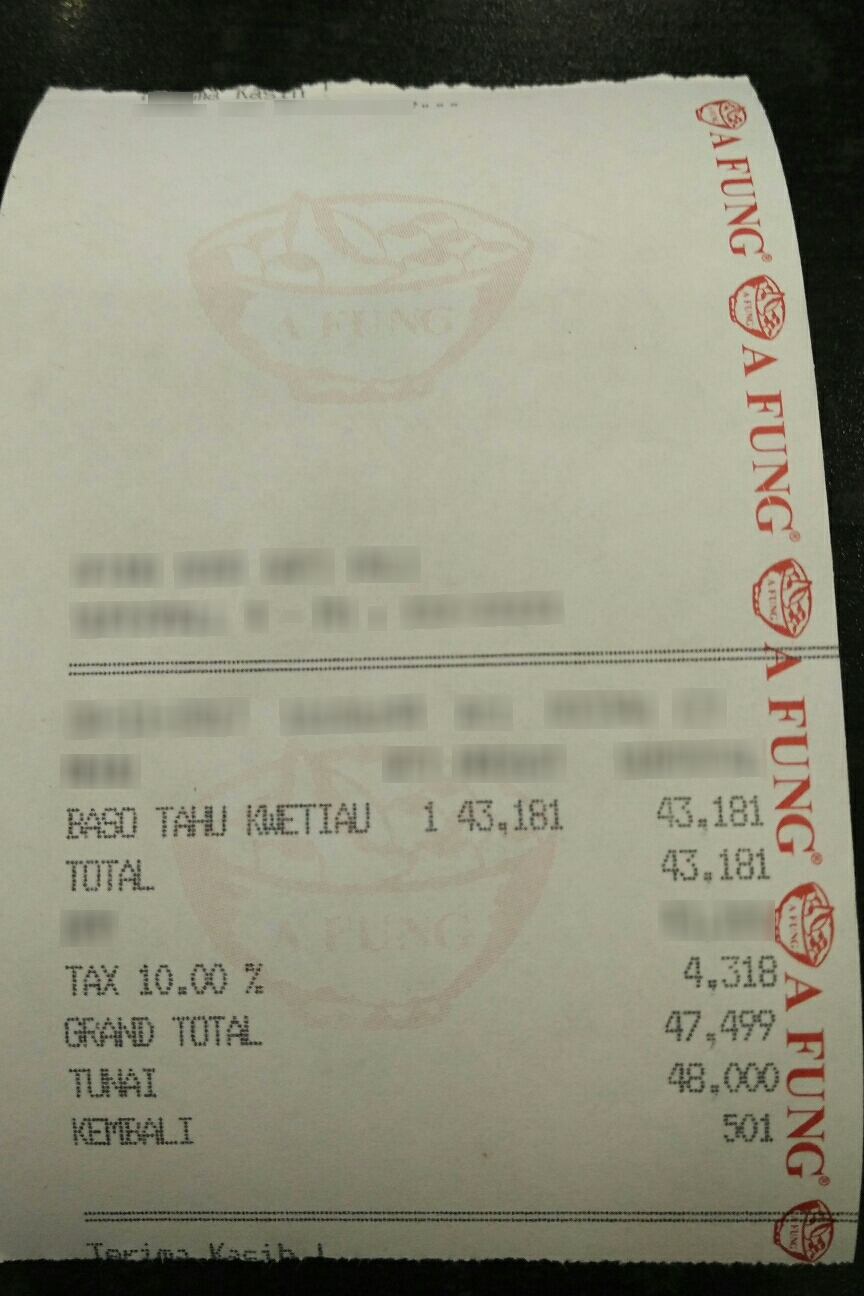
Number of items: 4
Subtotal: 43,181
Tax: 4,318
Total: TOTAL 47,499
OCR text regions:
text: BASO
text: TAHU
text: KWETIAU
text: 1
text: 43,181
text: 43,181
text: GRAND
text: TOTAL
text: 47,499
text: TUNAI
text: 48.000
text: KEMBALI
text: 501
text: TOTAL
text: 43,181
text: TAX
text: 10.00
text: %
text: 4,318